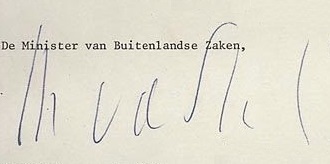
Signature of: max van der stoel